Question: In what way does the history help explain the case?
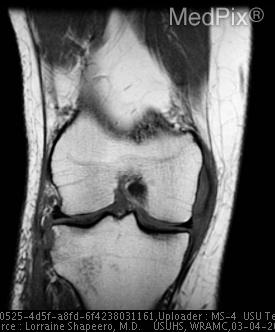
Answer: The patient's history of 47 y/o female status/post-skiing accident in which the patient’s right knee was clipped by a snowboarder while her leg was planted and internally rotated. is key in understanding the case.